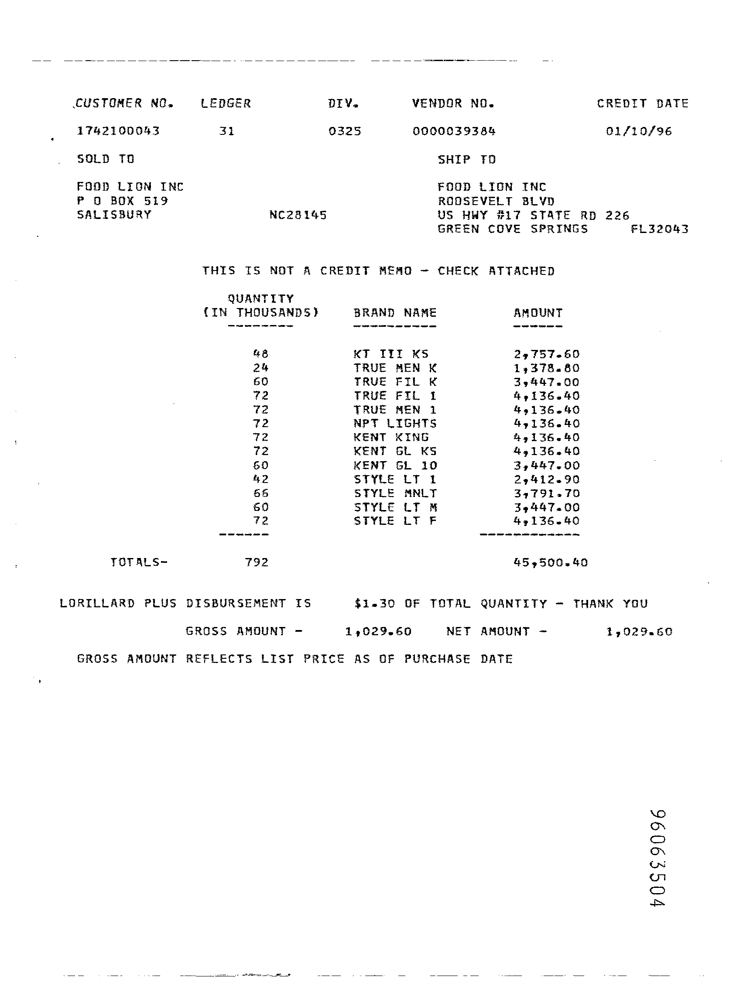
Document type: Invoice